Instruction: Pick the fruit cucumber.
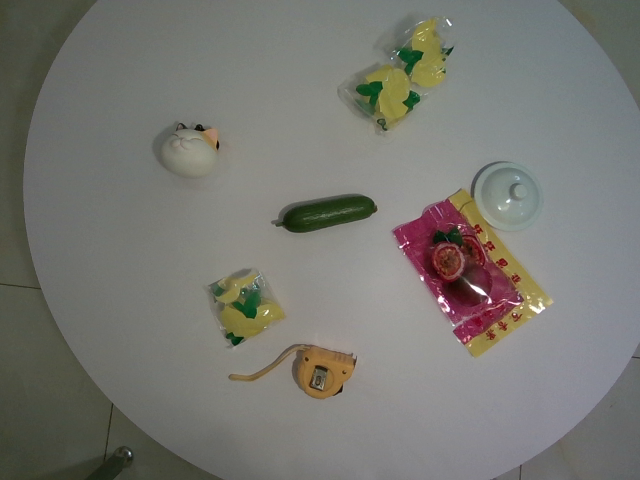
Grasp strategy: vertical